Question: What are the imaging findings?
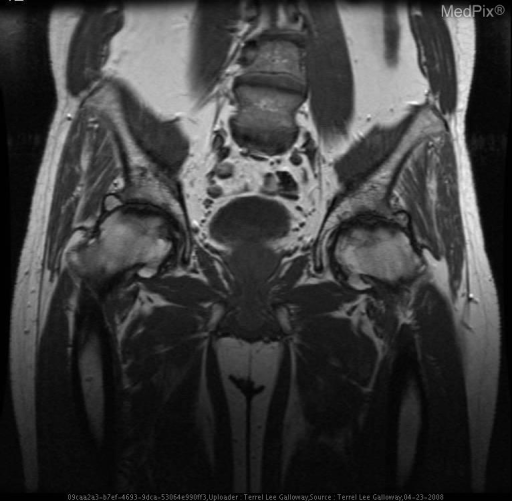
Answer: The imaging shows Frontal and frog leg films of both hip joints revealed extensive degenerative changes on the bilateral femoral heads and acetabula. Acetabula demonstrate sclerosis and associated osteophyte and subchondral cyst formation. The bilateral femoral heads demonstrate extensive osteoarthritic changes with sclerosis, cyst formation, bilateral ring osteophytes and some mild flattening of the femoral heads.

Coronal T1 and T2 MRI: T1 and T2 MRI revealed extensive degenerative changes on the bilateral femoral heads and acetabula. There is high signal intensity degenerative edema of the femoral heads on T2. Superior acetabula demonstrate low signal intensity on T1 and associated osteophyte and subchondral cyst formation. The bilateral femoral heads demonstrate extensive osteoarthritic changes with sclerosis, cyst formation, bilateral ring osteophytes and some mild flattening of the femoral heads. There are small areas of abnormal signal to suggest avascular necrosis. Coronal T1 MRI.